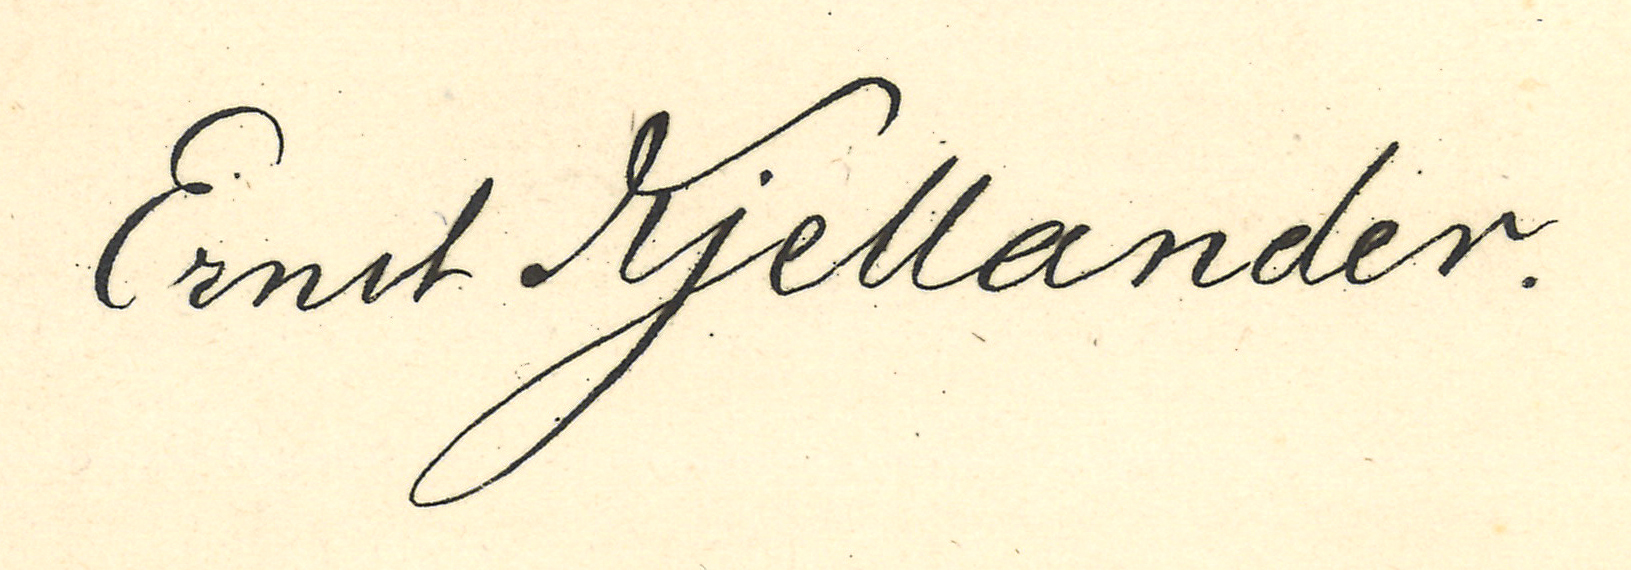
Signature of: ernst kjellander